Question: What appears to be the issue?
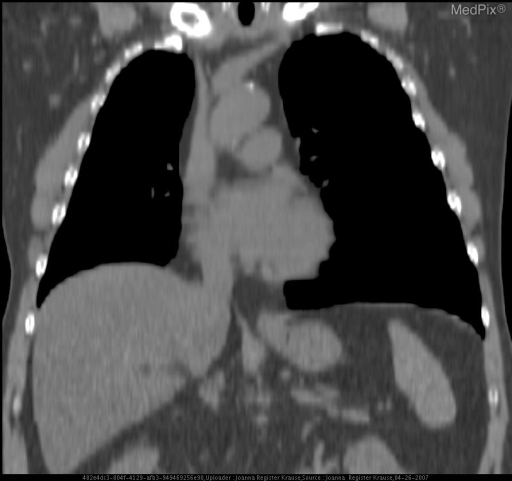
Answer: The findings suggest Axial and coronal images of abdominal and chest CT significant for absence of IVC below liver. Enlarged azygous/hemiazygous systems present. Drainage from right renal vein into azygous vein and left renal vein into hemiazygous vein. Hemiazygous vein drains into azygous vein near level of diaphragm. Lateral Chest radiograph shows absence of IVC.. The normal IVC is not visible below the liver.  A smaller hepatic vein/suprahepatic IVC can be seen on CT only.. The patient might have a history of 64 y.o. man with a Hx of HTN, HLD, DM2, CAD, with recent intermittent angina. Angioplasty 3 days ago showed 60% obstruction of left main coronary artery. Pt scheduled in 1 week for for 2 vessel CABG,  LIMA to LAD and SVG to Ramus Intermedius..